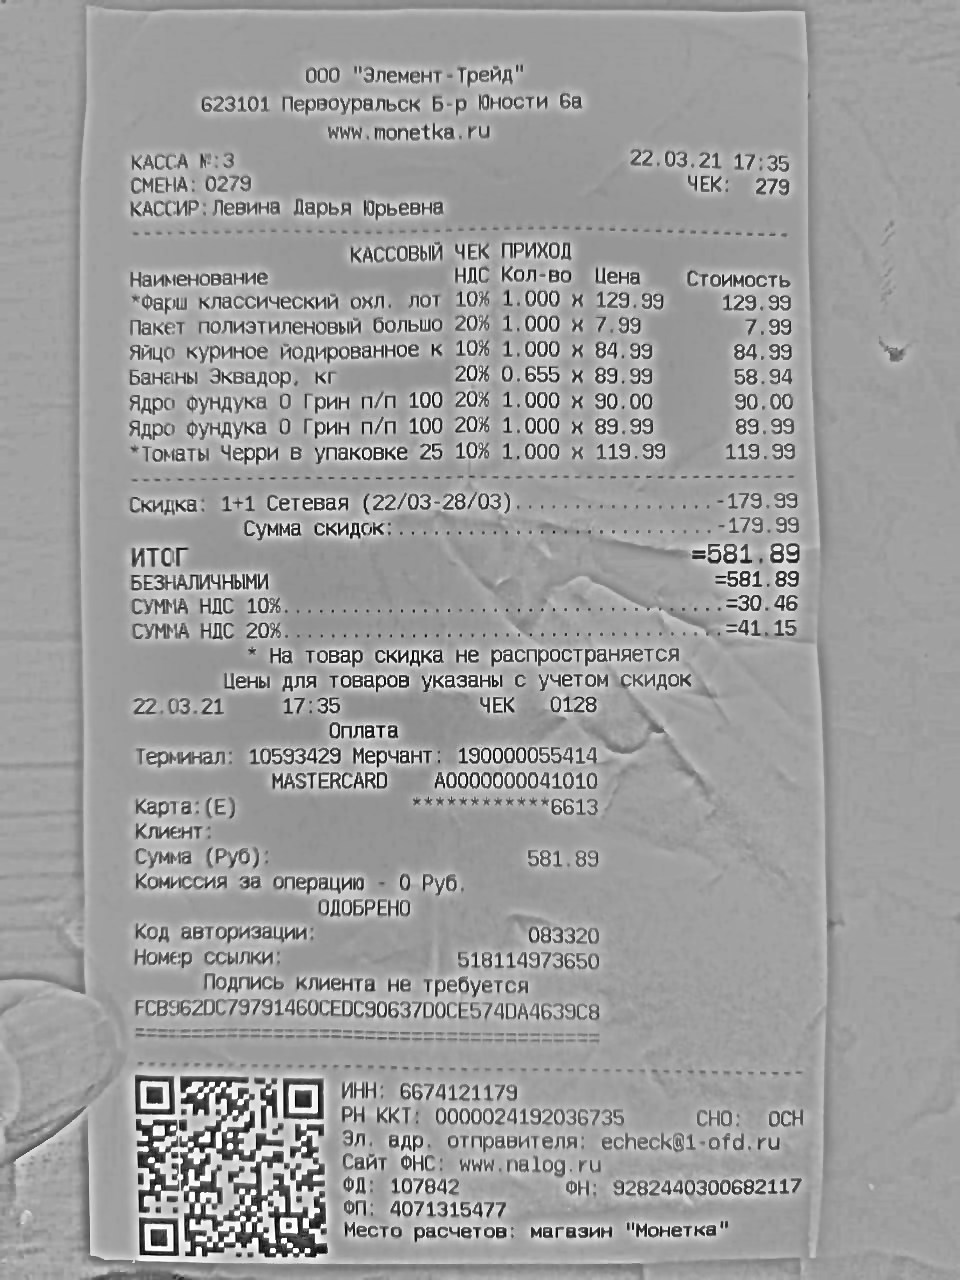
Продавец: ООО "Элемент-Трейд"
ИНН: 6674121179
Дата: 22.03.21
Товары: *Фарш классический охл. лот; Пакет полиэтиленовый большо; Яйцо куриное йодированное к; Бананы Эквадор, кг; Ядро Фундука О Грин п/п 100; Ядро Фундука О Грин п/п 100; *Томаты Черри в упаковке 25
Количество: 1.000; 1.000; 1.000; 0.655; 1.000; 1.000; 1.000
Цена: 129.99; 7.99; 84.99; 89.99; 90.00; 89.99; 119.99
Сумма: 129.99; 7.99; 84.99; 58.94; 90.00; 89.99; 119.99
Итого: 581.89